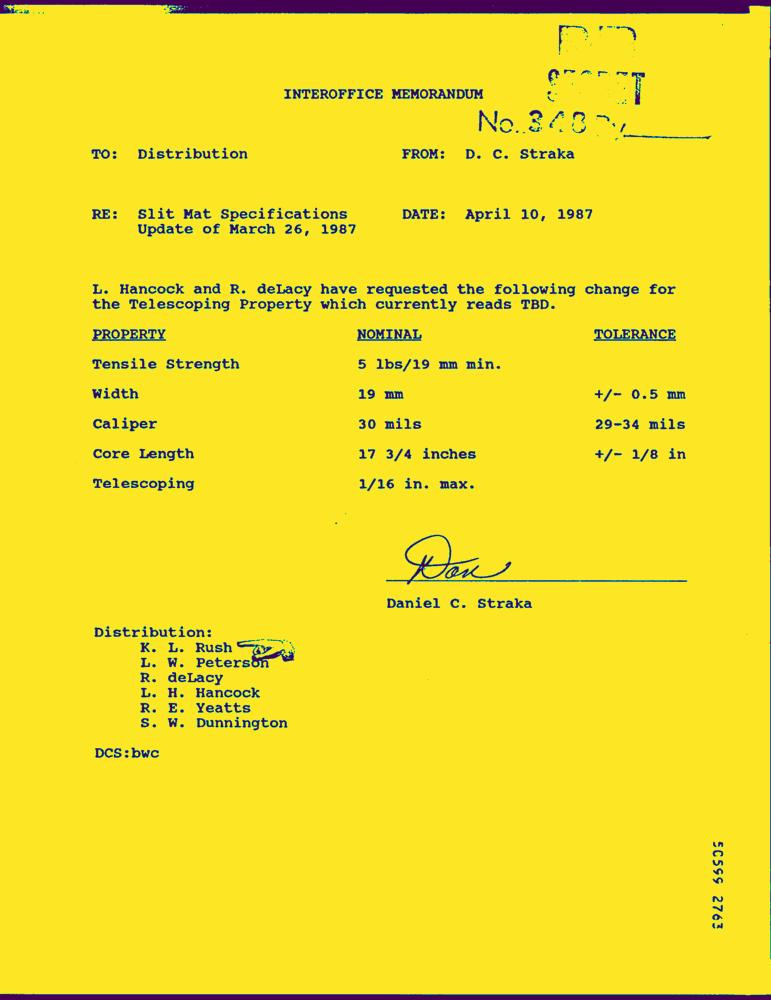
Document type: Letter-Doc